Question: How does the patient history play a role?
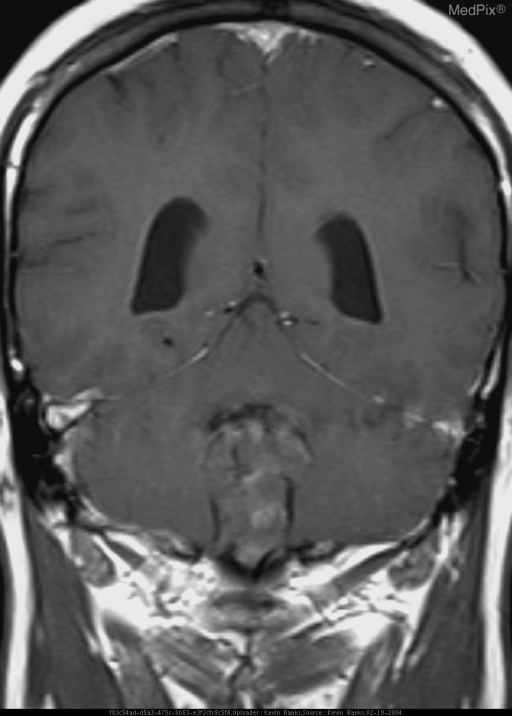
Answer: The patient's history of A 32 year-old male presented to his primary care provider with unremitting neck pain. He denied any history of trauma. The patient was unresponsive to conservative therapy and plain-film radiographic evaluation was negative. Patient was subsequently referred for a cervical spine MR for further evaluation. is key in understanding the case.